Question: What are the imaging findings?
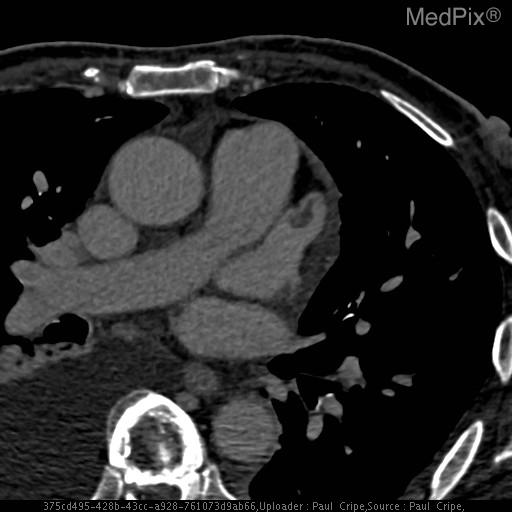
Answer: The imaging shows •  There is a low-attenuating mass in the left atrial appendage. This is most suggestive of a thrombus.
•  The trileaflet aortic valve is calcified and stenotic, with a systolic valve area of 1.4-1.7cm^2.
•  There are no infective vegetations present on either the aortic or mitral valves. Late-phase image: Thrombus within the left atrial appendage..